Question: Describe the condition in detail:
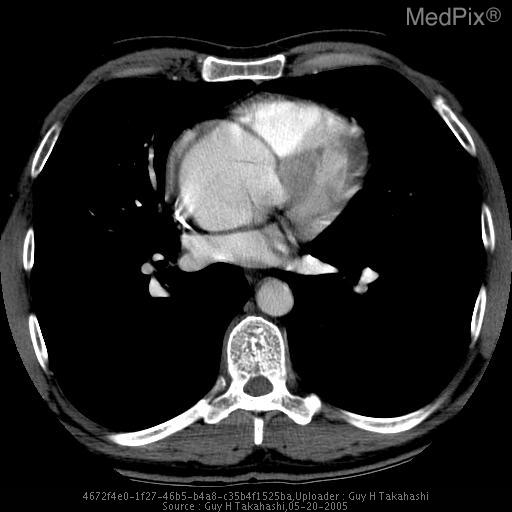
Answer: The disease is discussed as: RADIOLOGICAL FINDINGS: The visualized mediastinum is noteworthy for aneurysmal dilatation of the aortic root which appears to involve all three cusps. If the cusps are included in the measurement, this dilation measures approximately 6.8 cm in transverse dimensions x 5.7 cm in AP dimensions.  If the cusps are not included in the measurement, the aortic root measures approximately 5.2 cm transverse x 5.8 cm in maximum  AP dimension. Dilation of the cardiac silhouette is noted compatible with cardiomegaly

DIAGNOSIS: 1. Aneurysmal dilation of the aortic root suspicious for sinus of Valsalva aneurysm as described above. 2.Cardiomegaly

DIFERENTIAL DIAGNOSIS: Ascending Aortic Aneurysm secondary to syphilis, Dilation of the aortic root secondary to conective tissue diseases including Marfan’s Syndrome and Ehlers-Danlos syndrome. Trauma, or Dissection.

DISCUSSION: Aneurysms of the thoracic aorta are classified by location with the most common being the descending portion of the aorta. The ascending portion of the aorta is the second most common with aneurysms of the arch of the aorta being the most rare.
Causes for thoracic aortic aneurysms usually consist of cystic medial necrosis. This may be a result of connective tissue disorders such as Marfan’s syndrome or Ehlers-Danlos syndrome. Other causes can include athersclerotic vascular disease, syphilis, infectious aortitis, trauma, and dissection.
There are a wide range of signs and symptoms associated with thoracic aortic aneurysms. Most problems associated with this disease entity are cardio-vascular in nature. This includes congestive heart failure, continuous murmur, and thromboembolism. If the aneurysm is large enough superior vena cava syndrome may occur secondary to mass affect. It has been reported that up to forty percent of patients with aneurysms involving the thoracic aorta are asymptomatic at incidental diagnosis.
There are multiple diagnostic modalities that may be used in the diagnosis of thoracic aortic aneurysms. The gold standard is aortography. Contrast enhanced CT may be used as well. MRI and MRA have been particularly useful in defining vascular anatomy. Trans-thoracic echocardiography has limited accuracy in diagnosis of aneurysms, but trans-esophogeal echocardiography is quite accurate.
Treatment consists of surgery and is recommended if the ascending thoracic aorta is 5.5 cm or greater. The Bentall procedure is usually performed. It consists of grafting in a Dacron tube with a prosthetic aortic valve. If surgery is not performed patients have a 32 to 68 percent chance of rupture.

REFERENCES:
Braunwald: Heart Disease: A Textbook of Cardiovascular Medicine, 6th ed., Copyright © 2001 W. B. Saunders Company

Juhl: Paul and Juhl\'s Essentials of Radiologic Imaging, 7th ed., Copyright © 1998 Lippincott Williams & Wilkins